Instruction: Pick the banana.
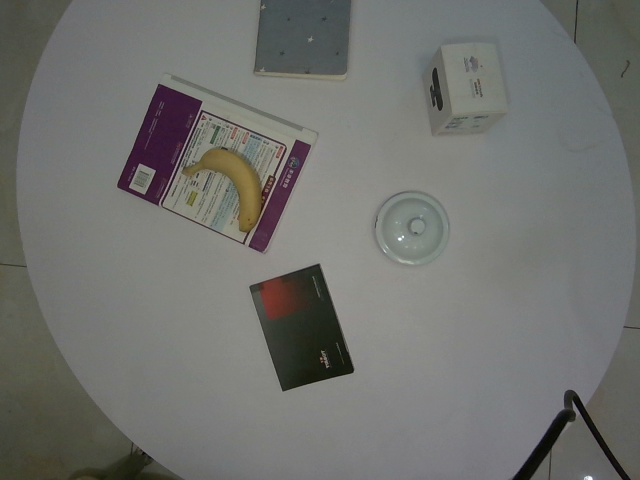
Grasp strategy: vertical